Patient: Female, age 72
A 72-year-old female presented with recurrent cough, yellow phlegm and intermittent hemoptysis for over 8 years. Initially, the patient began coughing frequently after a cold with purulent sputum, occasionally with blood-tinged sputum or mild hemoptysis. She was diagnosed with bronchiectasis after a chest computed tomography (CT) examination by local hospital eight years ago. Previous medical records indicated that no fungi were detected in bronchoalveolar lavage (BAL) fluid and sputum. Pulmonary symptoms were usually reduced or alleviated by empirical broad-spectrum antibiotics (levofloxacin, ceftriaxone/tazobactam, biapenem) for about one week and hemostatic therapy (Yunnan Baiyao Capsule, a traditional Chinese medicine) as needed. However, due to progressive aggravation of cough and purulent sputum, gradually appearance of breathlessness and chest tightness for the last two years, and most importantly, increased volume of hemoptysis from less than 10ml at the beginning to occasionally 30-60ml/24h, the patient admitted for further investigation in April 2019. The main symptom on admission was cough with purulent sputum accompanied by bright red blood, about 4-8 times a day and 5-10ml each time. Fever, chills, night sweat, rash or joint pain were denied. The patient reported a history of tuberculosis 10 years ago, and recovered after one year of anti-tuberculosis drug treatment. Beyond that, smoking or drinking were denied, nor did she have a history of hypertension, diabetes, cancers, chronic hepatitis, or blood disease.
At the time of admission, physical examination revealed a thin woman with normal vital signs. The breath sounds of both lungs were coarse, bibasilar crackles were auscultated especially in the right lung. No rhonchi or wheezes. Blood routine suggested mild anemia (hemoglobin 9.8g/dL) with normal white blood cell count. As for inflammatory markers, the level of procalcitonin (PCT) was less than 0.05ng/mL, both erythrocytes sedimentation rate (ESR, 26 mm/h) and hypersensitive C-reactive protein (hs-CRP, 2.1mg/L) were increased slightly. No significant abnormalities were found in blood coagulation function, liver and kidney function, and anti-neutrophil cytoplasmic antibody. Chest CT indicated bronchiectasis accompanied by infection in the middle and lower lobe of the right lung, multiple patchy infiltrates of both lungs with increased mediastinal lymph nodes (Fig. 1A,B,C). Fiberoptic bronchoscopy before antibiotic administration (Fig. 2) showed a few dark red blood stains and a lot of purulent secretions in the bilateral bronchus, especially in the right middle lobe and the left superior lobar bronchus. After aspiration, the lumen was unobstructed and the mucosa was smooth. BAL fluid from the right middle bronchus was incubated on slants of Sabouraud 's dextrose agar, many white velvety and brownish-gray pigmented colonies grew after 10 days incubation (Fig. 3). Fungal PCR using 28S rDNA primers identified Microascus cirrosus. Sputum and BAL cultures grew normal flora, with no evidence of viral, mycobacterial, or additional fungal pathogens isolated; likewise, blood cultures remained negative. T-spot test and MTB/RIF GeneXpert detection assays were negative. Both galactomannan enzyme-linked immunosorbent assays and 1,3-beta-D-glucan tests were negative in serum and BAL fluid.
Given these findings, the patient was diagnosed with a pulmonary fungal infection with bronchiectasis. So intravenous (oral after discharged) voriconazole 200 mg twice daily and aerosolized amphotericin B 12.5mg twice daily were initiated for empiric treatment in April 2019. The blood concentration of voriconazole when administered orally was 2.1 mug/mL (therapeutic window: 2-6 mug/mL). While on combinational antifungal treatment, the patient presented resolution of hemoptysis, as well as remission of cough, wheezing and chest tightness. Two months later, chest CT demonstrated a slight improvement (Fig. 1D,E,F). Repeat bronchoscopy on Day 77 denoted no distinct abnormality in the visible areas of bilateral bronchi, although BAL fluid grew mold identified again as M. cirrosus. No obvious side effects to liver function were observed in the first three months, but aspartate aminotransferase and gamma-glutaminase elevated 2-3 times on Day 93. The antifungal drugs were withdrawn and pulmonary symptoms did not relapse. Liver function returned basically normal three weeks later. The level of hemoglobin increased from 9.8g/dL to 10.9g/dL two months later and remained at 10.9g/dL after antifungal therapy was discontinued (on Day 102). Moreover, there was no radiologic progression during another 3 months (Fig. 1G and H,I) and one year (Fig. 1J,K,L) of follow-up.
Keywords: antifungal treatment, bronchiectasis, microascus cirrosus, pulmonary infection
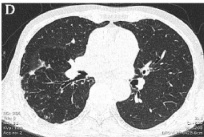
Image caption: CT images of the patient. The lung fields are slightly clearer and the right lung is less heavily infiltrated after the diagnosis and treatment for Microascus cirrosus for 2 months (D,E,F).